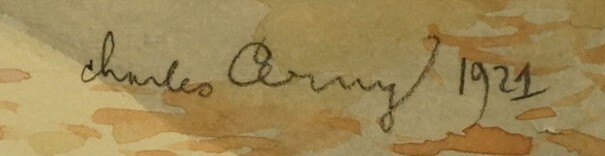
Signature of: charles cerny